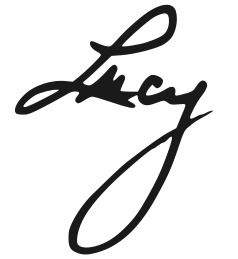
Signature of: lucille ball